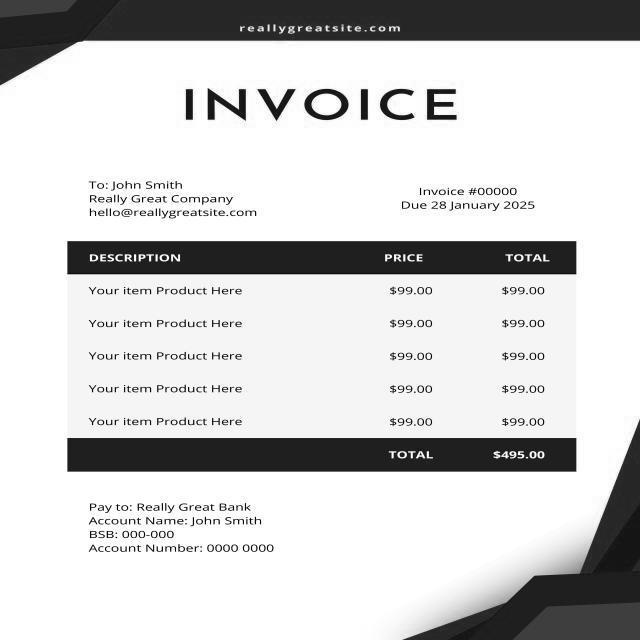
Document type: Invoice